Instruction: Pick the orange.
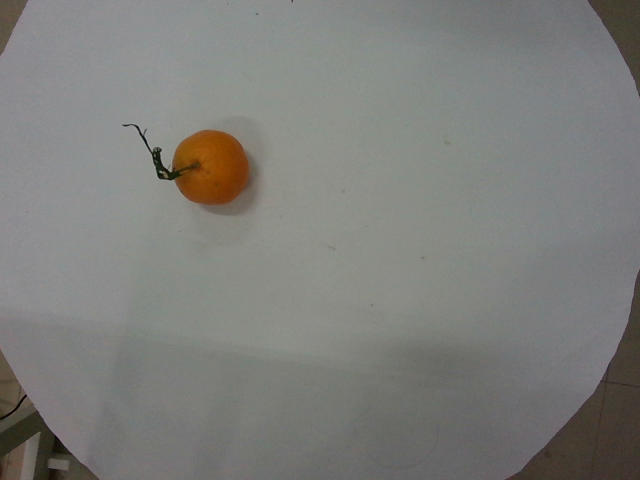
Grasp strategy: vertical